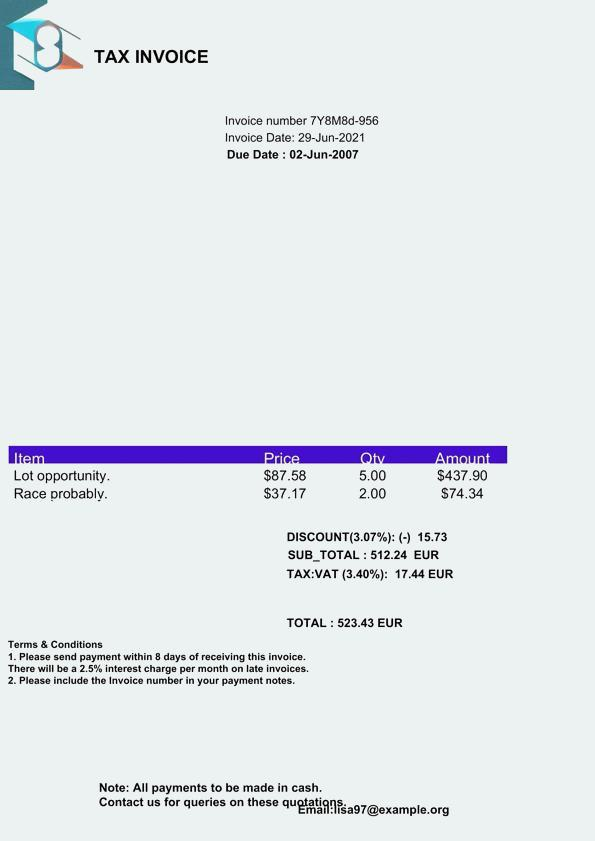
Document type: Invoice